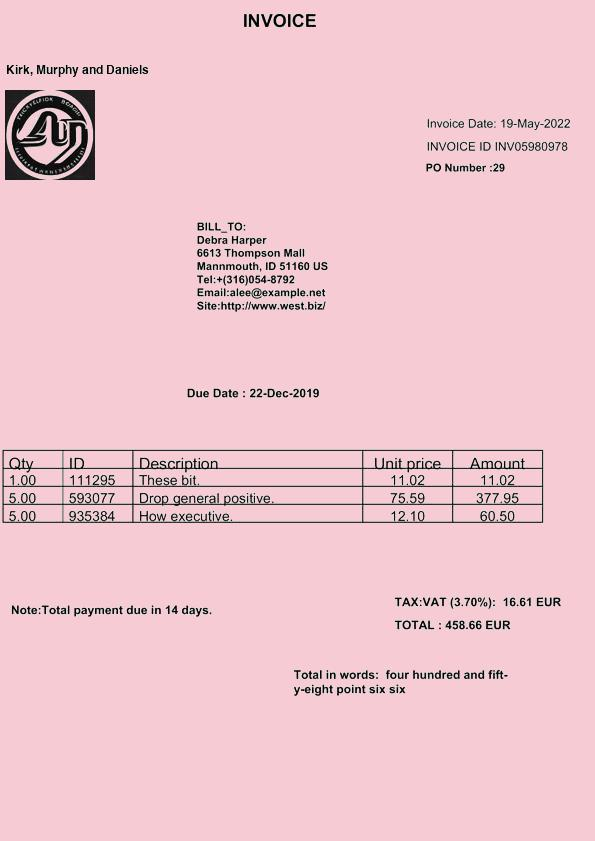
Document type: Invoice